Question: What is the suspected problem?
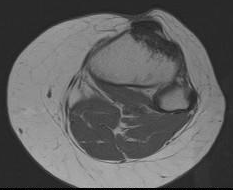
Answer: The findings suggest Plain film: film shows anatomic alignment without fracture.  Ill-defined sclerosis is seen in the lateral aspect of the metadiaphysis of the proximal tibia. Osteophytosis is seen in the medial femoral condyle and patella.

NM scan (25.3 mCi of Tc-99m MDP IV): There is moderate, focal uptake in the region of the plain film abnormality. No other areas of abnormal radiopharmaceutical uptake.

MR: Lesion within the lateral proximal tibia in a metadiaphyseal location measures 8 cm in greatest dimension. Ill-defined borders. Lateral cortex appears intact and may or may not be involved with the lesion. Some new bone formation may be present. Lesion has low T1, low T1 fat-sat, high T2 and some enhancement heterogeneously in the lesion.

CT: There is an anterolateral, cortically based sclerotic lesion extending into the anteromedial medullary space, with whispy margins and note
of serpiginous lucencies running through it.   There is no evidence of cortical destruction or fracture or fibular involvement or soft tissue involvement.   There is no significant periosteal change.   This
lesion involves the anterolateral metaphysis and proximal diaphysis of the left tibia.. Lesion within the lateral proximal tibia in a metadiaphyseal
location measures 8 cm in greatest dimension. Ill-defined borders. Lateral cortex appears intact and may or may not be involved with the lesion. Some new bone formation may be present. Lesion has low T1 in the lesion.. The patient might have a history of 55 y/o white female with persistent lower extremity pain..